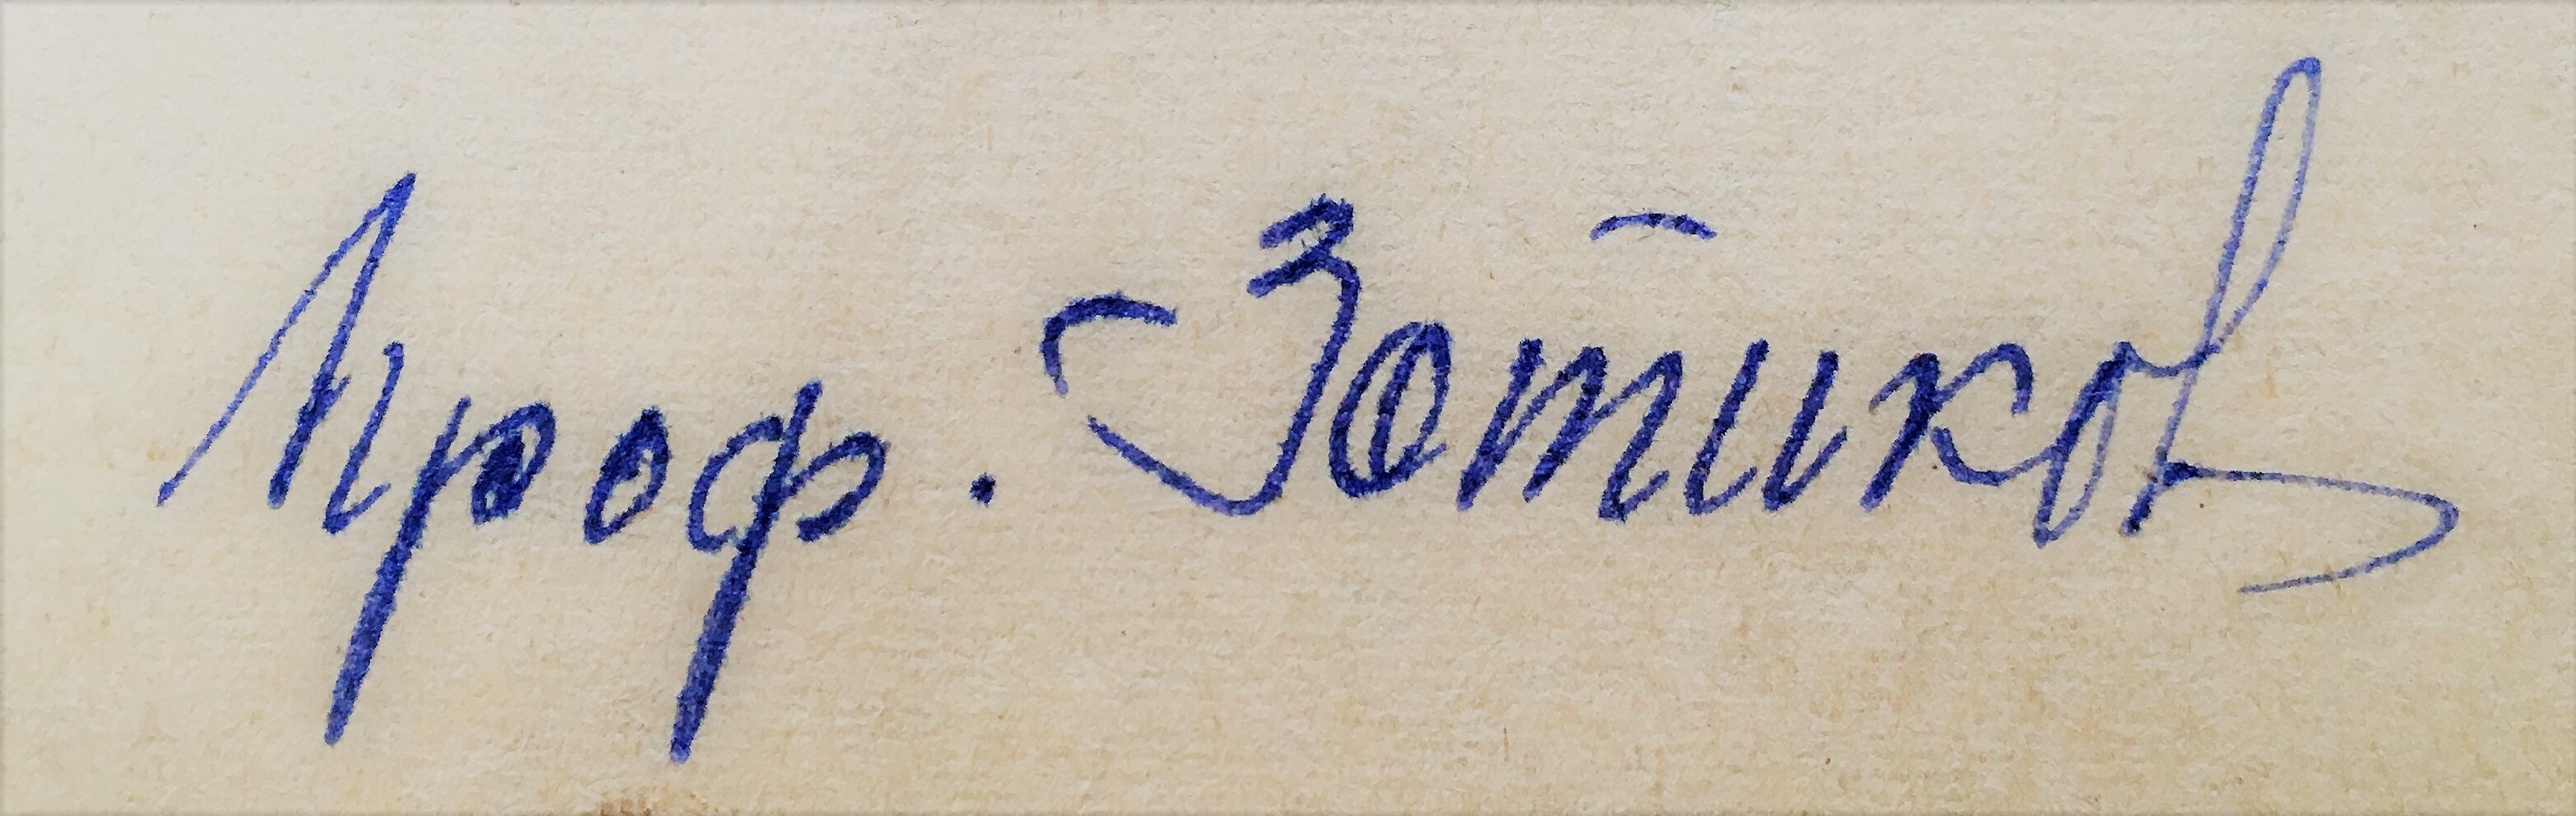
Signature of: vladimir zotikov